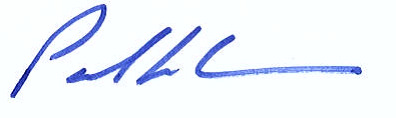
Signature of: paul evans